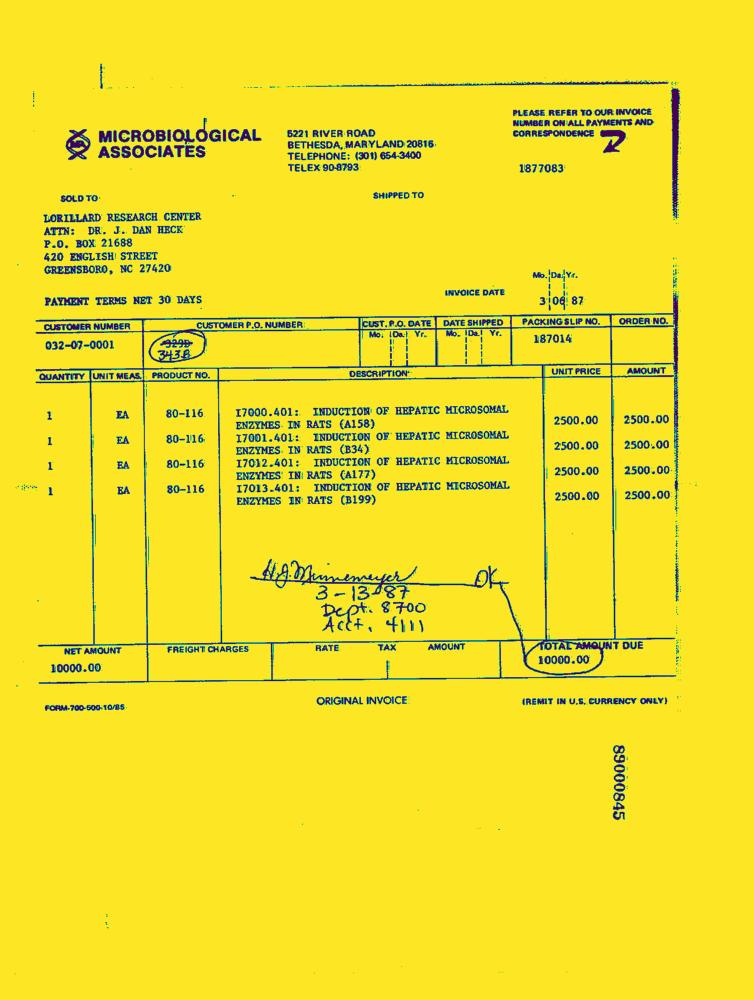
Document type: Invoice-Doc